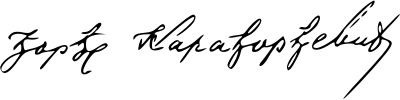
Signature of: prince george of yugoslavia